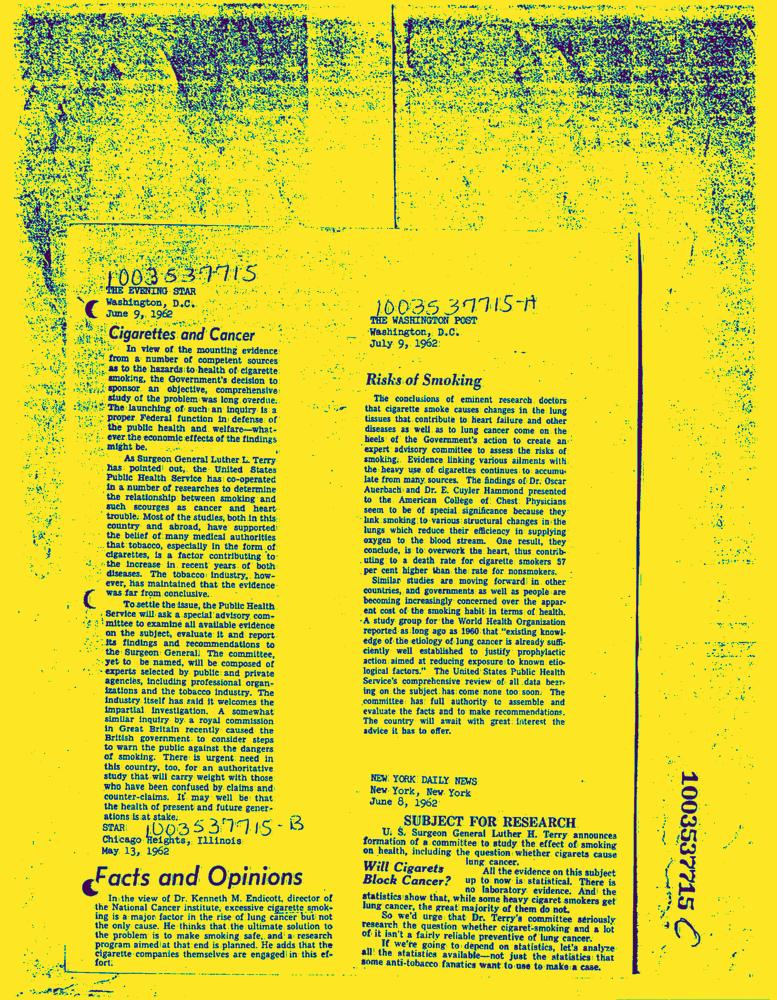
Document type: News-Article